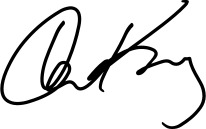
Signature of: carole king